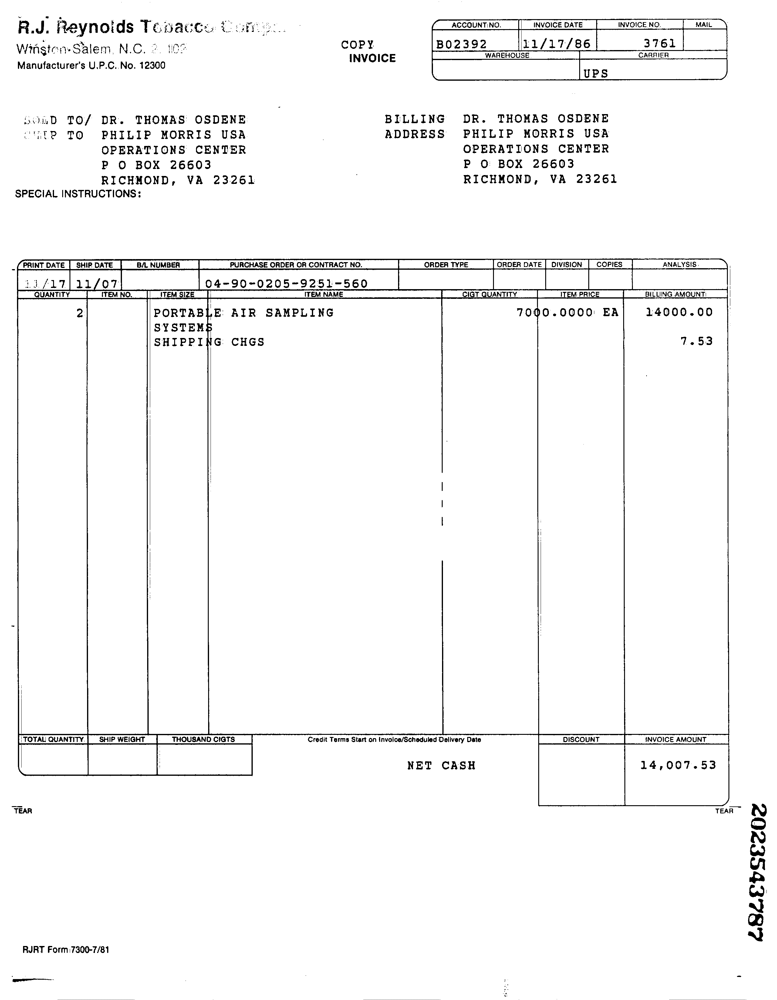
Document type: Invoice